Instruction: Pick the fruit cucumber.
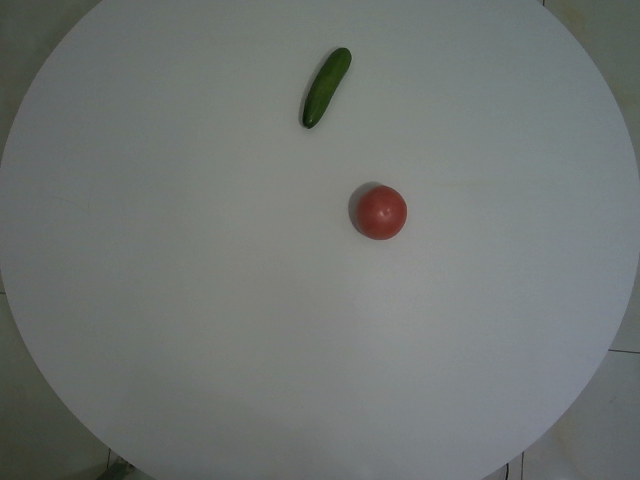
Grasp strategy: vertical